Question: What jurisdiction, city, or county is the document associated with?
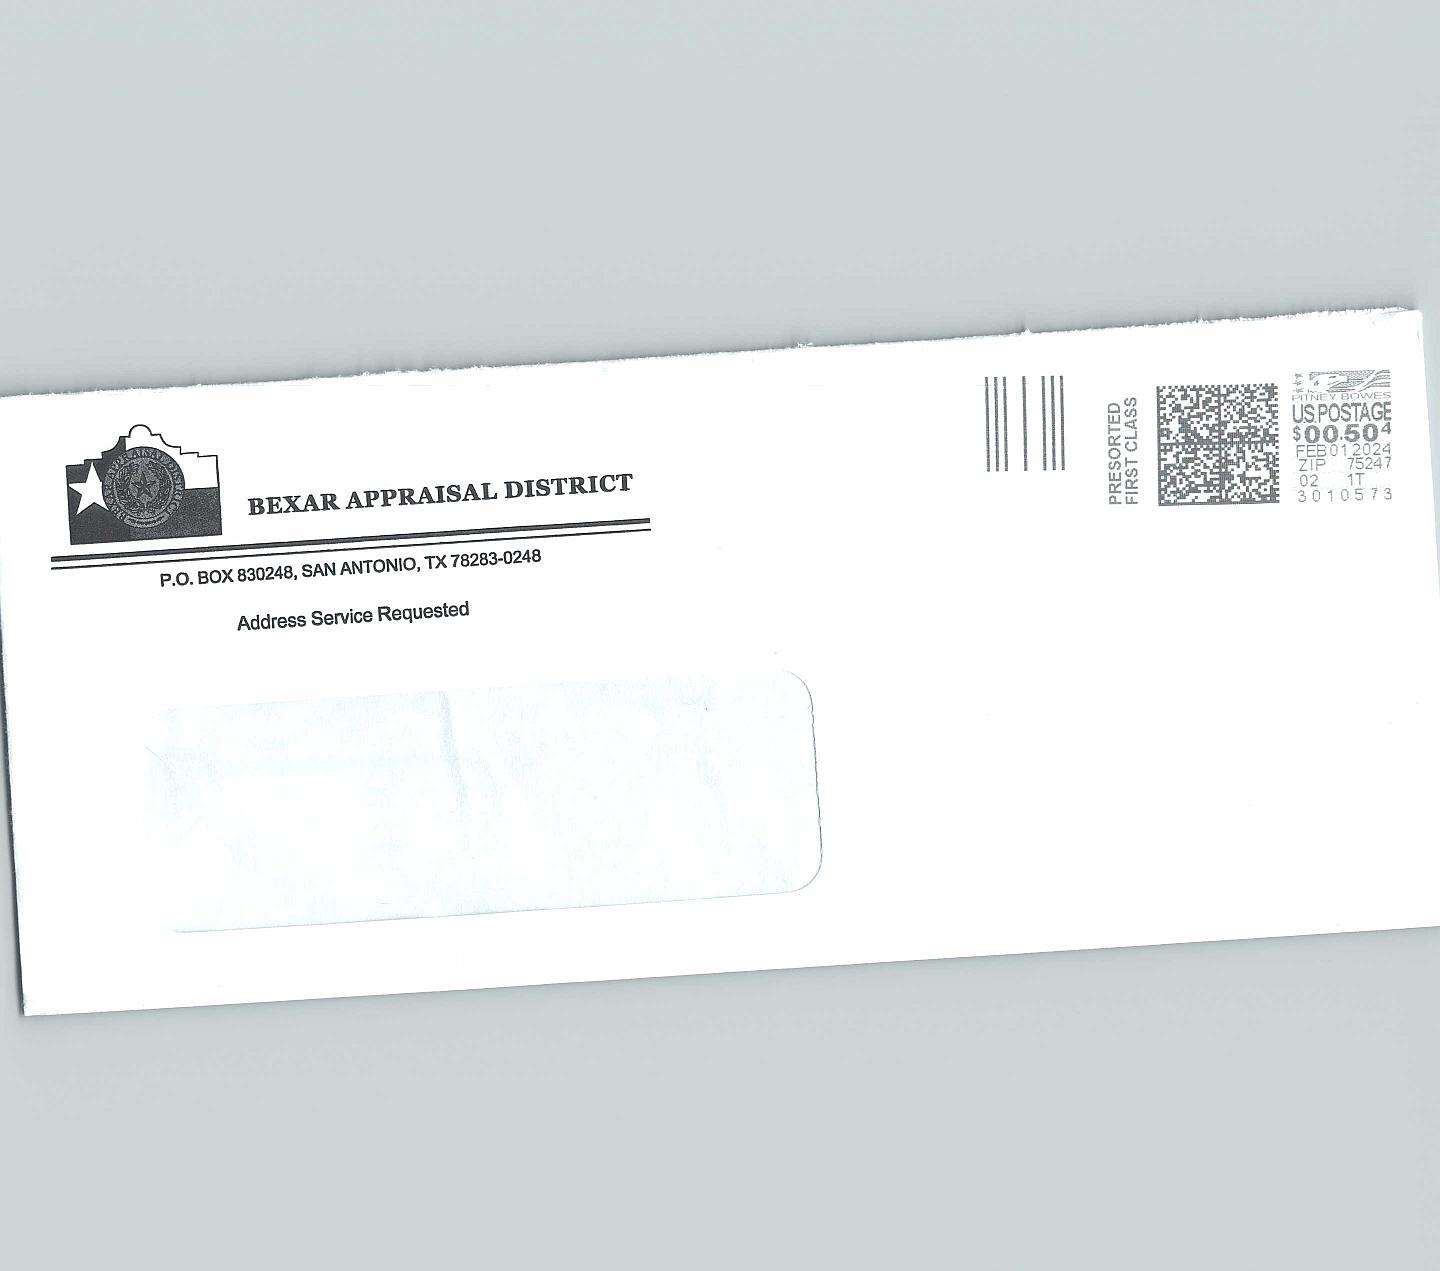
Answer: "Bexar"